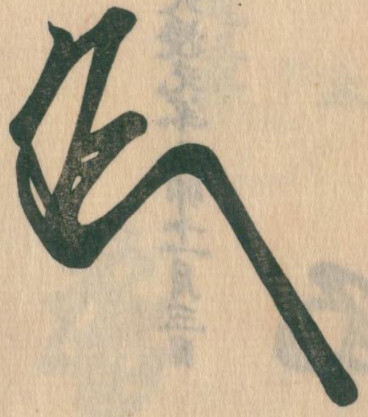
Signature of: prince morikuni